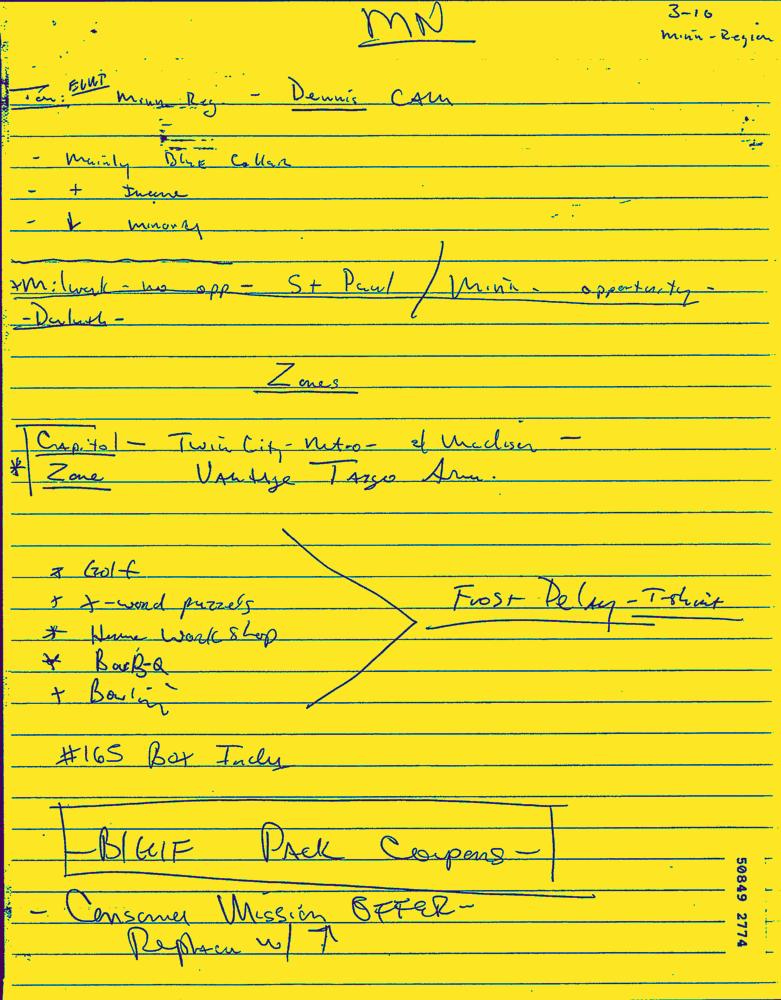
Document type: Hand-Written